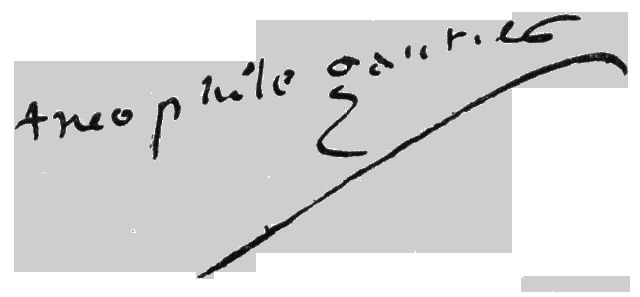
Signature of: théophile gautier